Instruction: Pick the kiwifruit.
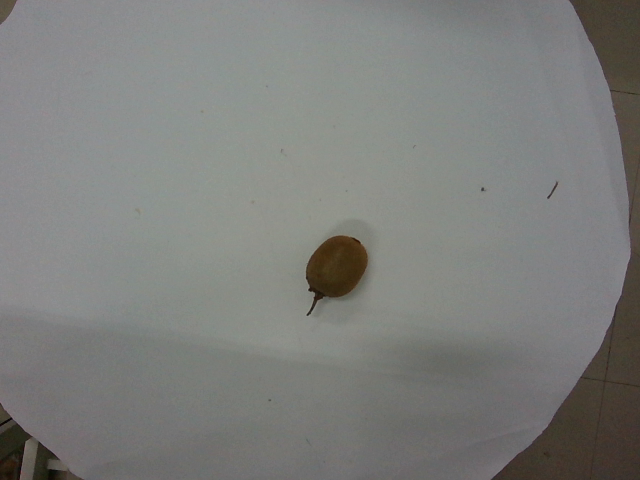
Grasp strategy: vertical